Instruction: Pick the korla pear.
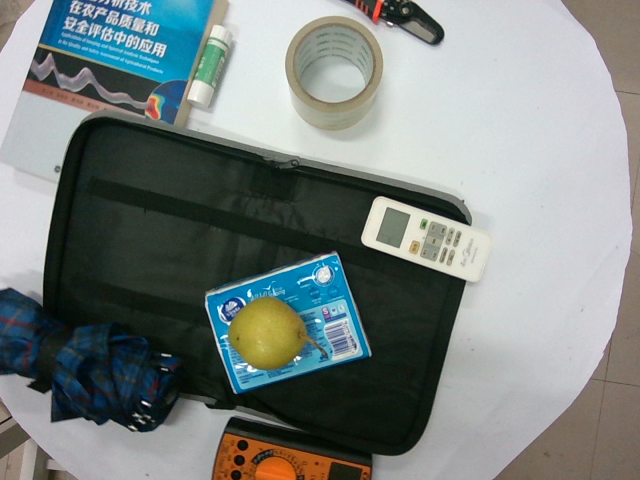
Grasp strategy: vertical